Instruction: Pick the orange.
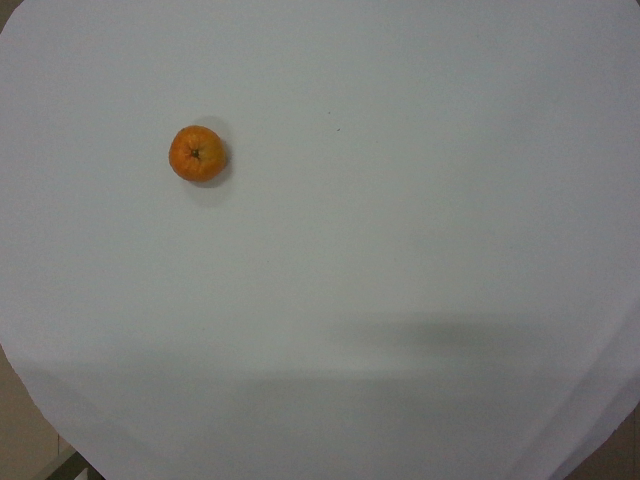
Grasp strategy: vertical